Patient: Male, age 7
Forty-seven-year-old, male, ex-smoker (30 pack-year), diagnosed with AS HLA B27 + at the age of 30. He had, for several years, symptoms of cervical morning stiffness and axial pain of inflammatory rhythm, conditioning frequent use of non-steroidal anti-inflammatory medication, bilateral sacroiliitis grade IV, lumbar spine ankylosis and syndesmophytes as well as a restrictive ventilatory pattern. He had been medicated with Infliximab for almost 2 years, after negative screening for latent TB (4.5 years prior to first contact with the Pulmonary Department), was no longer under biological therapy and had abandoned ambulatory follow-up in Rheumatology 3 years ago.
He was admitted at the Pulmonary Department of a District Hospital with a 3-month evolution worsening dyspnea, productive cough with mucopurulent sputum, evening sweating and fever, anorexia, and unquantified weight loss. On initial physical examination, there was low body mass index (BMI <18.5 kg/m2), muscle wasting, pronounced thoracic kyphosis, decreased chest wall expansion, and crepitant rales over the upper thirds of both hemithorax. Laboratory study revealed elevated erythrocyte sedimentation rate (120 mm/h) and C-reactive protein (CRP 23 mg/dL), anemia (hemoglobin (Hb) 10.3 g/dL), and hypoalbuminemia (albumin 3.1 g/dL). Chest x-ray (Figure 1A) showed hypotransparency of the upper thirds of both pulmonary hemifields with retractile findings and lung volume loss as well as a cavity in the right upper lobe (RUL). Chest CT confirmed RUL consolidation with cavitation; left upper lobe (LUL) peripheral consolidation with air bronchogram; important upper lobe (UL) volume loss and multiple cylindric bronchiectasis (Figure 1 B and C). Sputum molecular tests detected Mycobacterium tuberculosis complex (MTC) and first-line anti-bacillary therapy was initiated. Since fever and cough persisted, a flexible bronchoscopy was performed, and a methicillin-resistant Staphylococcus aureus (MRSA) was isolated on bronchial biopsies. The patient was treated according to drug-susceptibility test, with improvement. On the seventh month of anti-bacillary therapy, he developed persistent dry cough. A new chest CT was performed, which revealed retractile AFBD, with significant lung volume loss and bronchiectasis as well as a bulky RUL-cavitated lesion with mediastinal contact.
Flexible bronchoscopy with bronchial wash and biopsies was repeated, with no microbiological isolation or characteristic histopathological findings. The diagnoses of progressive AFBD secondary to AS aggravated by TB sequelae were assumed. The patient was referred for physical and pulmonary rehabilitation, re-evaluation by a rheumatologist (after patients' consent and willingness) and evaluation by a thoracic surgeon. However, 9 months later (16 months after first admission), the patient worsened, and was admitted again at the Pulmonology Department, presenting a 1-month evolution worsening of productive cough, increased purulent sputum, hemoptysis, and weight loss. On physical examination, he had worsening muscle wasting, low oxygen saturation on pulse oximetry and bilateral crepitant rales. Blood tests revealed microcytic hypochromic anemia (Hb 9.2 g/dL), leukocytosis 18.100 with neutrophilia 93% and elevated CRP 18.7 mg/dL. He had worsened chest x-ray findings with a significant wider cavitation in the RUL and bilateral reticular infiltrates at the right lower lobe and LUL (Figure 2A). Empirical antibiotic therapy was initiated. Revaluation by chest CT revealed size increase of RUL cavitation, condensation with air bronchogram particularly at the ULs, mass-like lesion inside LUL cavitation, diffuse multifocal ground-glass opacities, sub-pleural micronodules, and tree-in-bud (Figure 2 B and C). Sputum microbiology was inconclusive. A new flexible bronchoscopy was performed and Aspergillus fumigatus (AF) was isolated in the bronchial wash with an elevated bronchial wash Galactomannan antigen test and elevated serum AF IgG levels. He initiated voriconazole for the treatment of CCPA. During hospitalization, he presented fast worsening of respiratory failure and severe acute hemoptysis with a sudden 3 g/dL drop of Hb and the evidence of a new chest x-ray finding of an air-fluid level at the RUL cavity (Figure 2D). Poor performance status conditioned by low BMI, sarcopenia and extent of pulmonary and extra-pulmonary disease determined unfitness for surgical intervention and other major invasive procedures. The patient worsened fast and died despite optimized medical treatment before arterial embolization could be attempted.
Keywords: ankylosing spondylitis, apical fibrobullous disease, chronic cavitary pulmonary aspergillosis, lung cavity bleeding, pulmonary tuberculosis
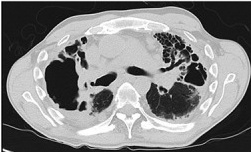
Image caption: Chest CT and x-ray during first admission to Pulmonary Department. Chest x-ray depicting right upper lobe (RUL) cavity, retractile findings, and bilateral lung volume loss (a).